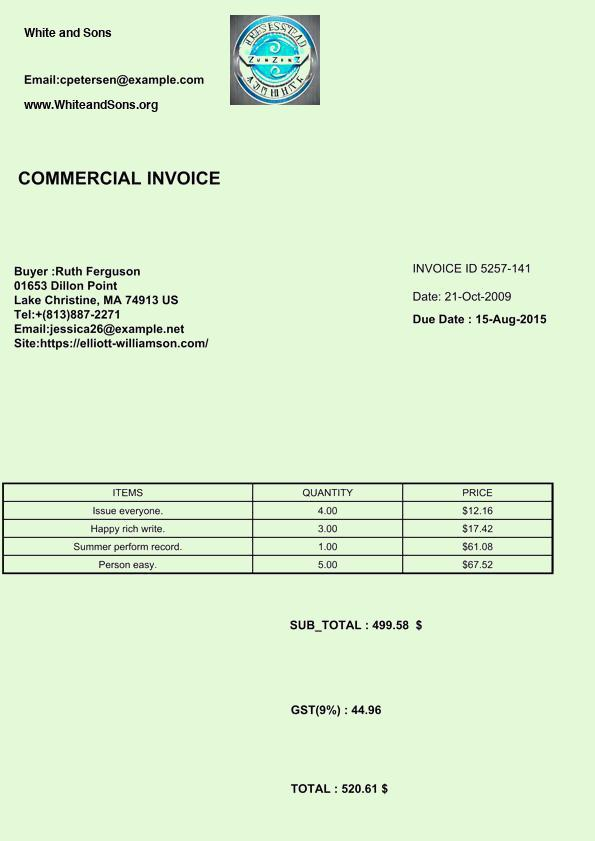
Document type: Invoice